Question: What is the appraised value of the property as recorded in the document?
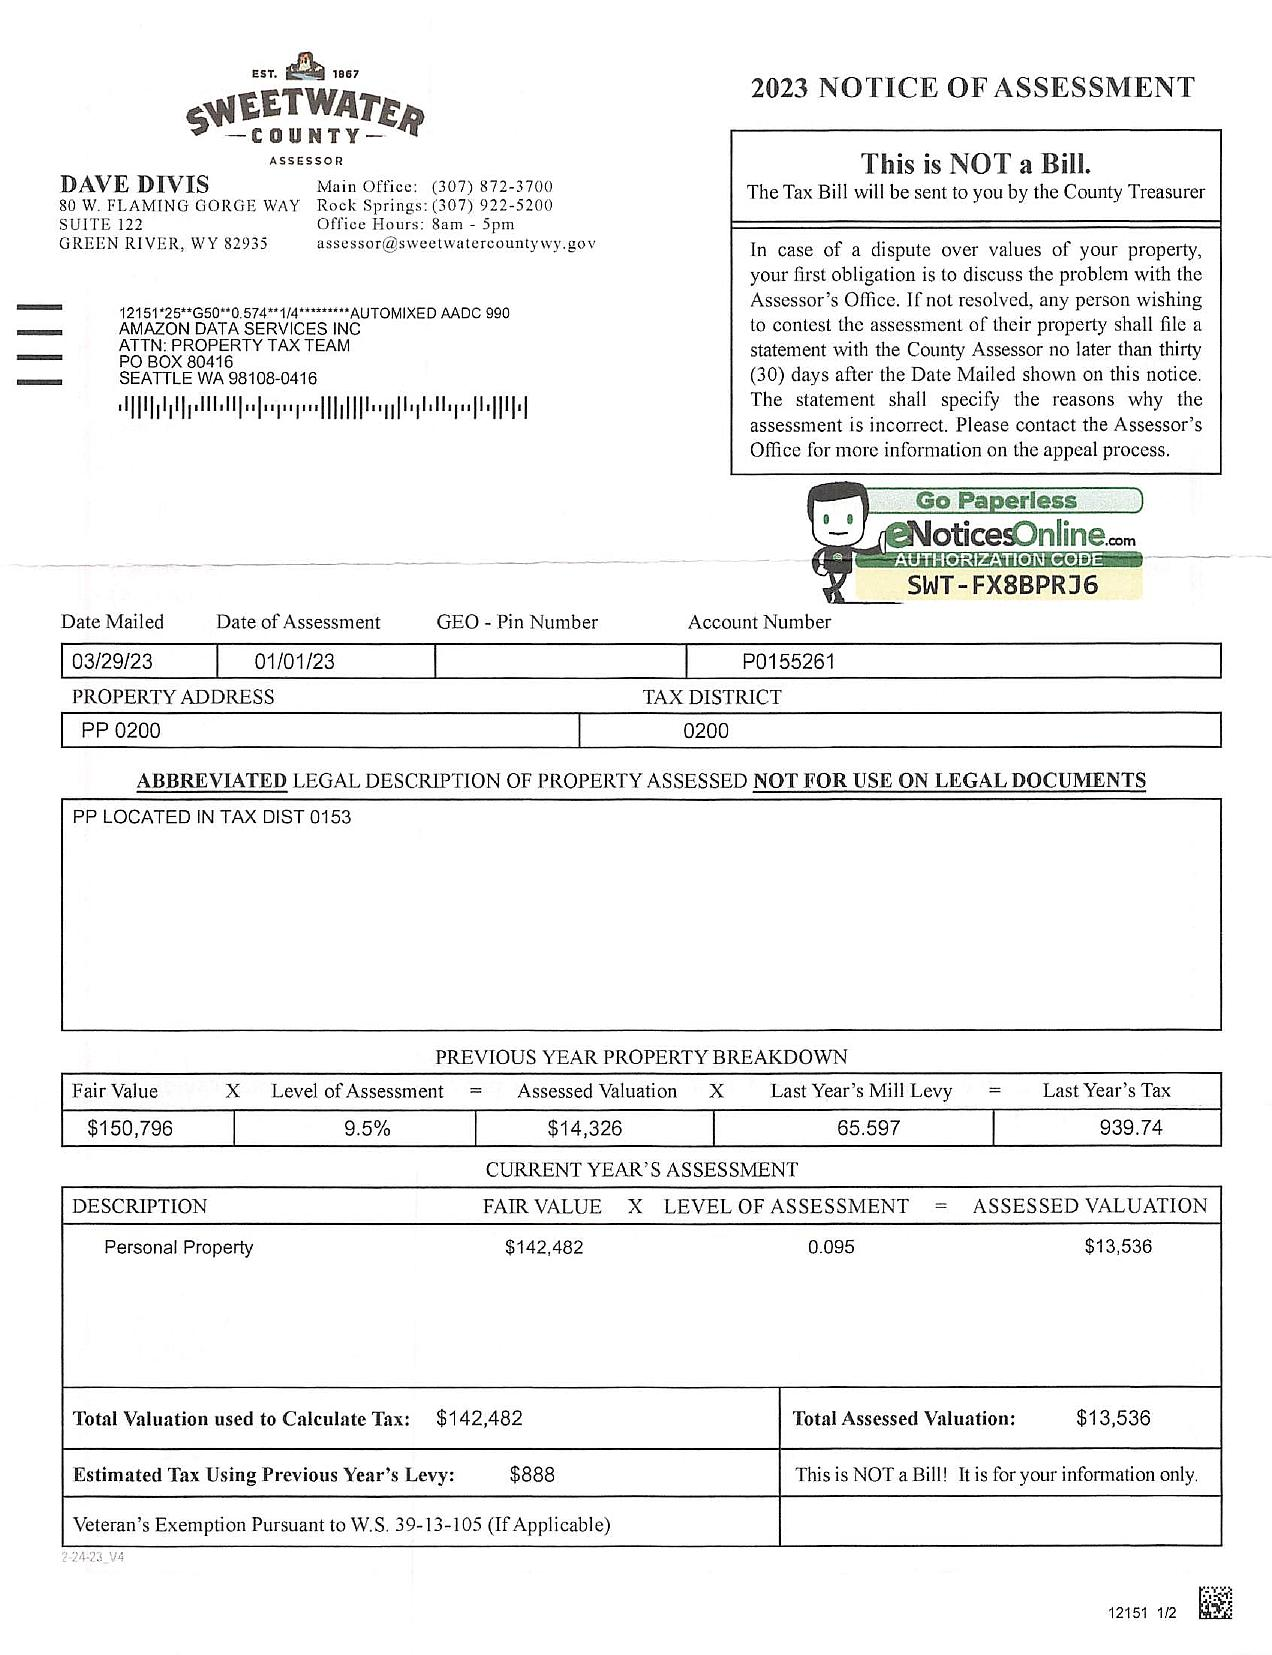
Answer: "$150,796 "